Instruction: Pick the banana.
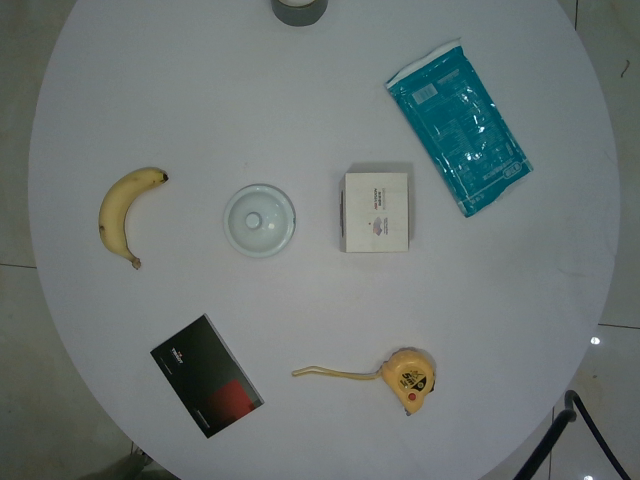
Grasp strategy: vertical